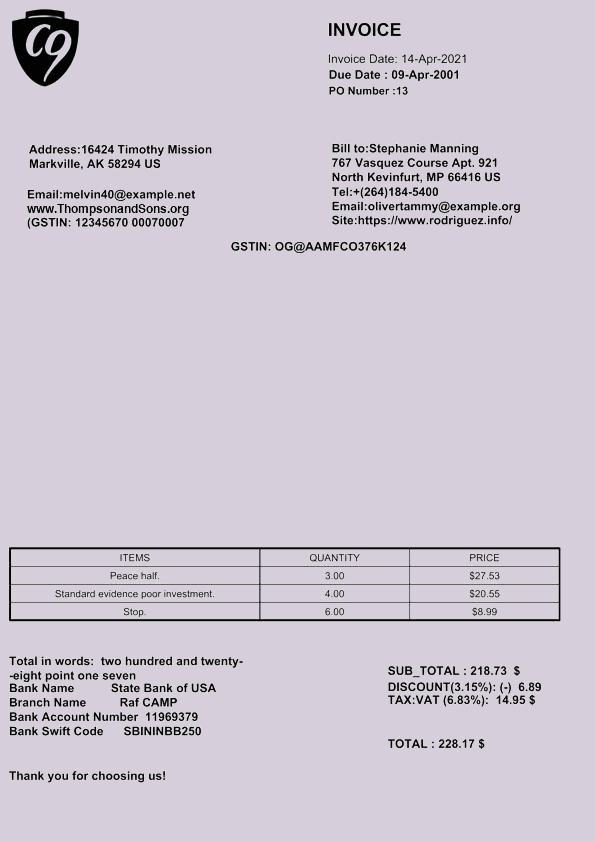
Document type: Invoice